Question: Which state is mentioned in the document?
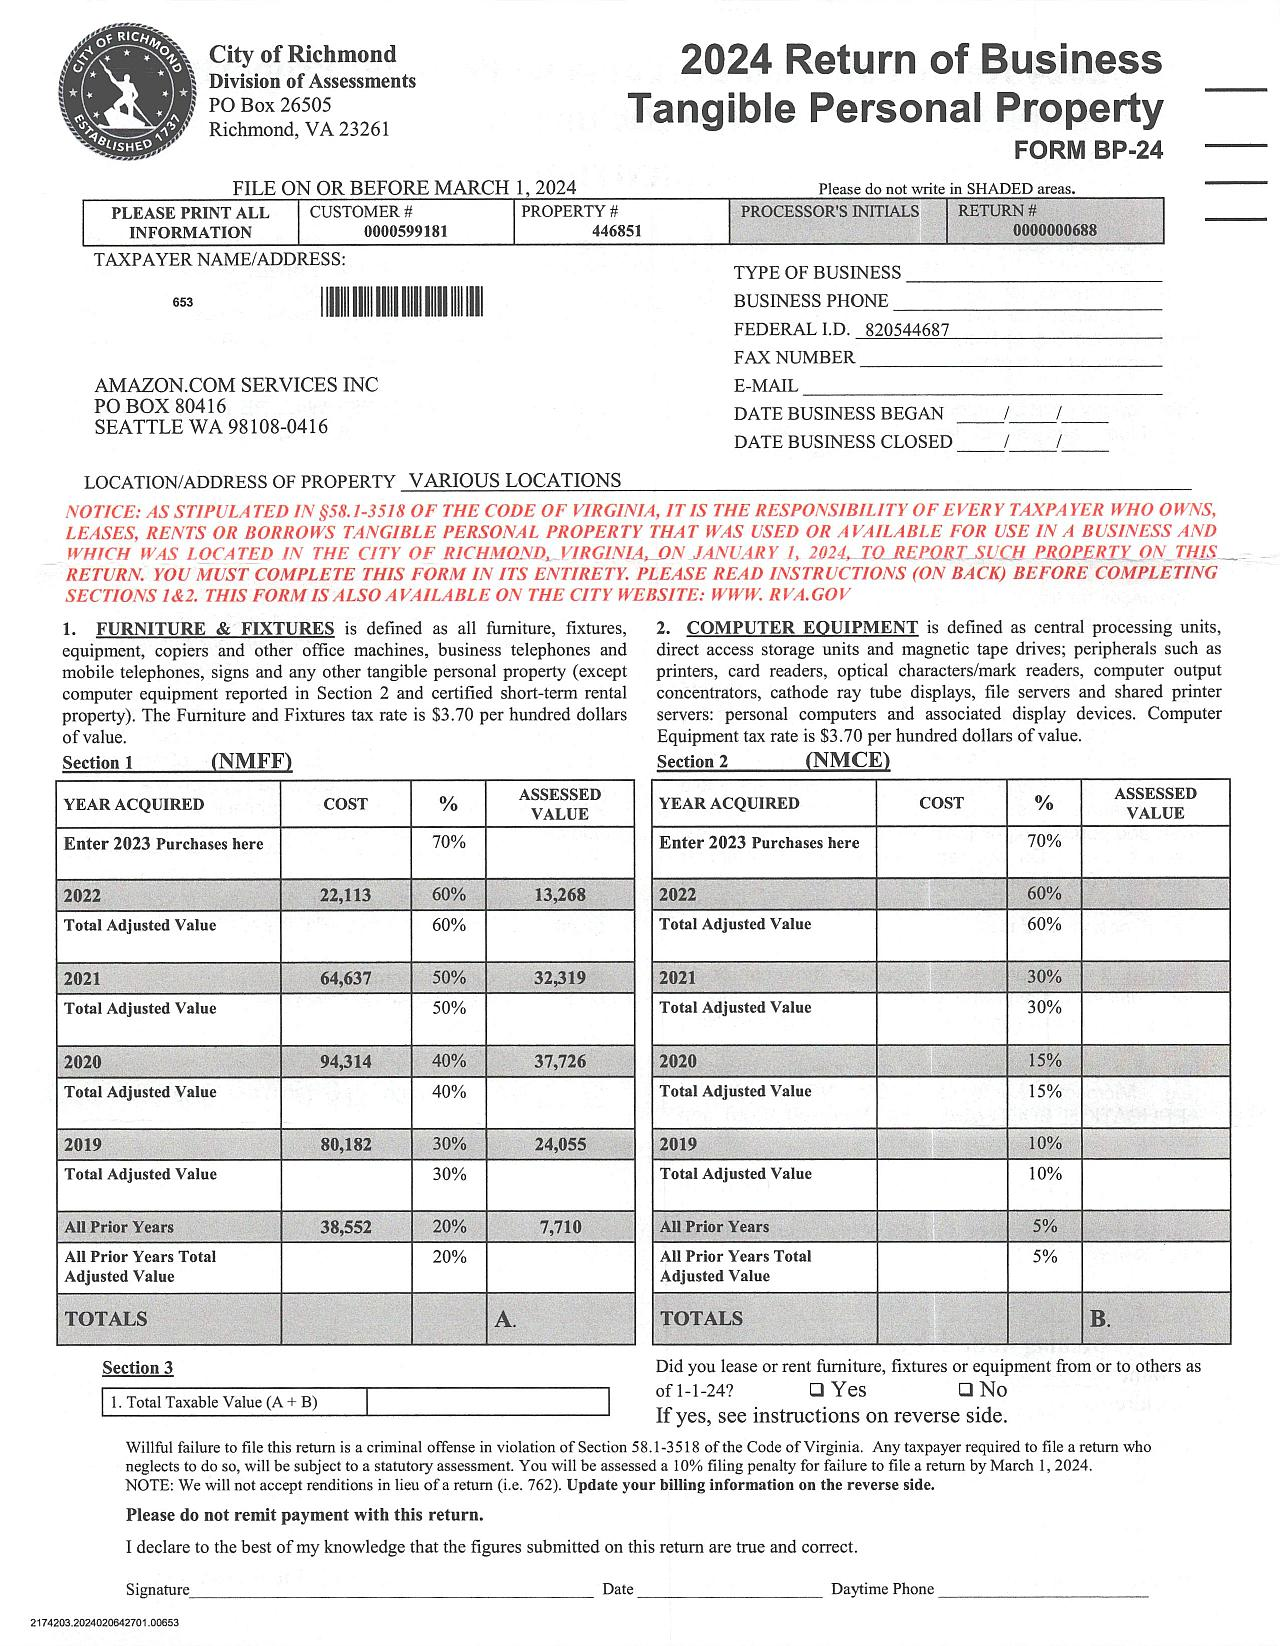
Answer: "VA"